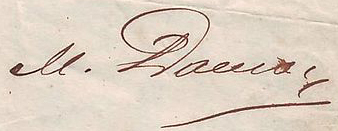
Signature of: magomed magomedovich dalgat